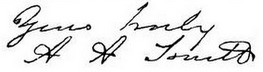
Signature of: anna augusta truitt